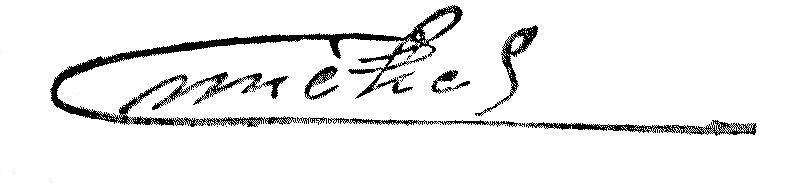
Signature of: charles michels